Question: What are the imaging findings?
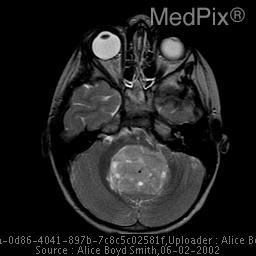
Answer: The imaging shows Sagittal and coronal T1, axial T2, and axial T1 post gadolinium images demonstrate a large enhancing mass in the posterior fossa with aossociated hydrocephalus.

Sagittal T1 weighted image post gadolinium of the spine demonstrated enhancing drop metastasis along the meninges of the distal spinal cord. Sagital and coronal T1, axial T2, and axial T1 post gadolinium images demonstrate a large enhancing mass in the posterior fossa with associated hydrocephalus, consistant with medulloblastoma..